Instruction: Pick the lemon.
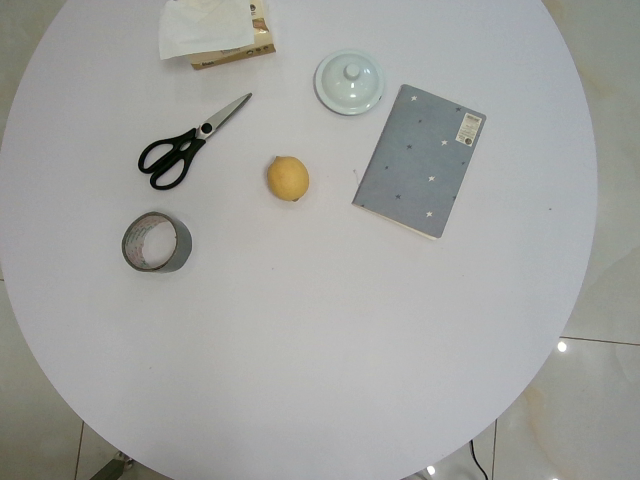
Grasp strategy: vertical